Question: What jurisdiction, city, or county is the document associated with?
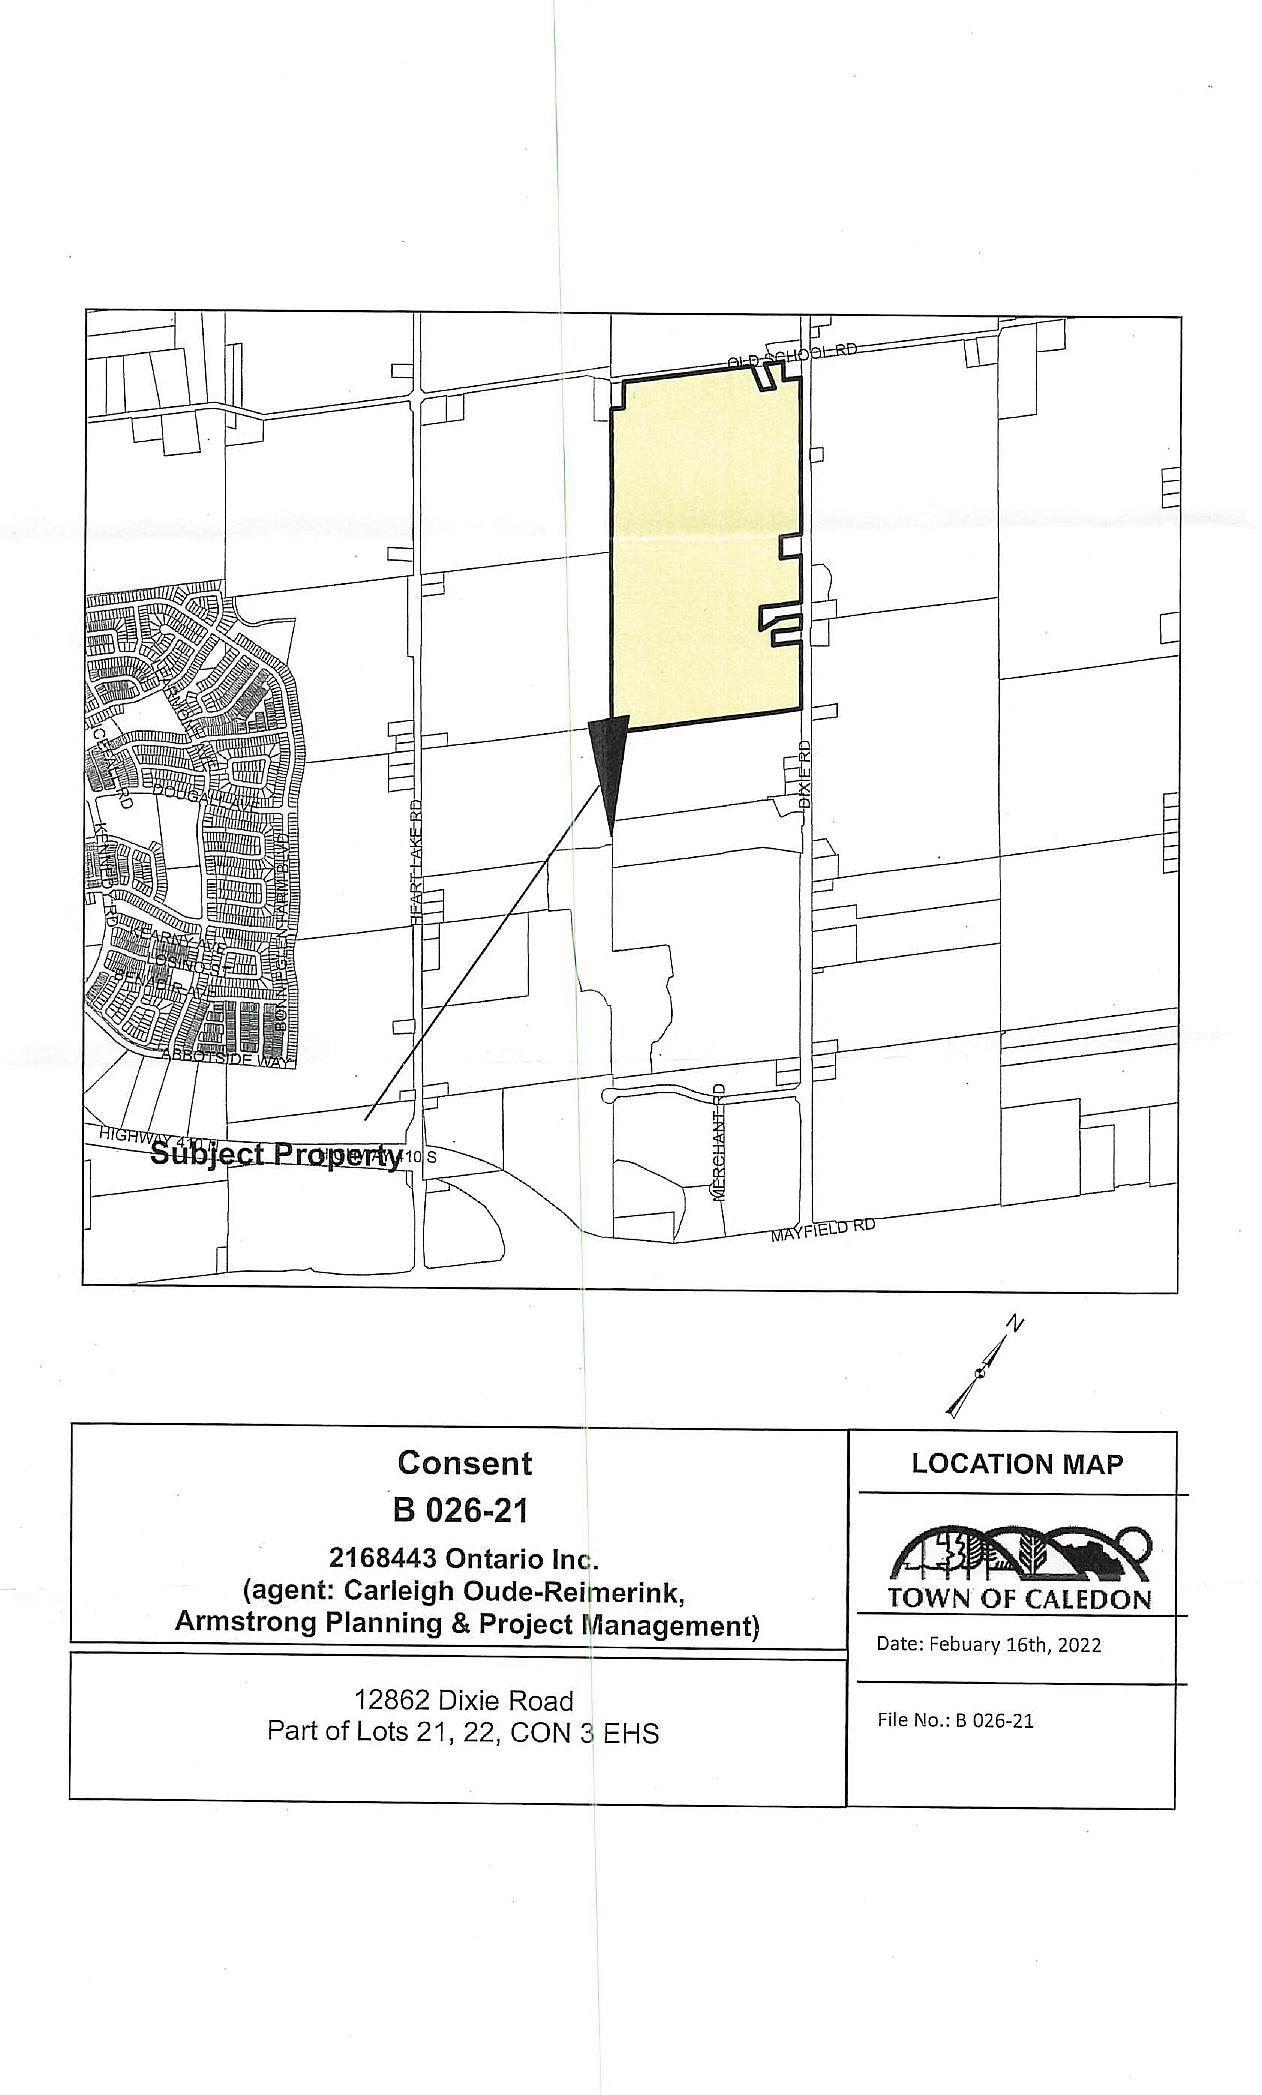
Answer: "Town of Caledon"